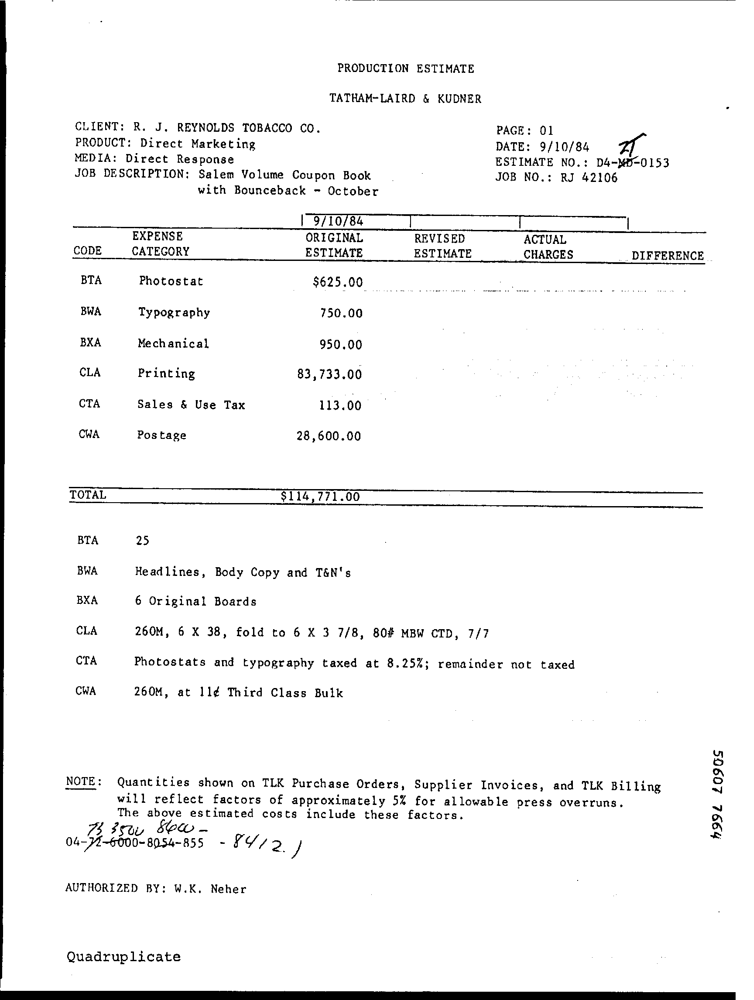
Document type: Invoice